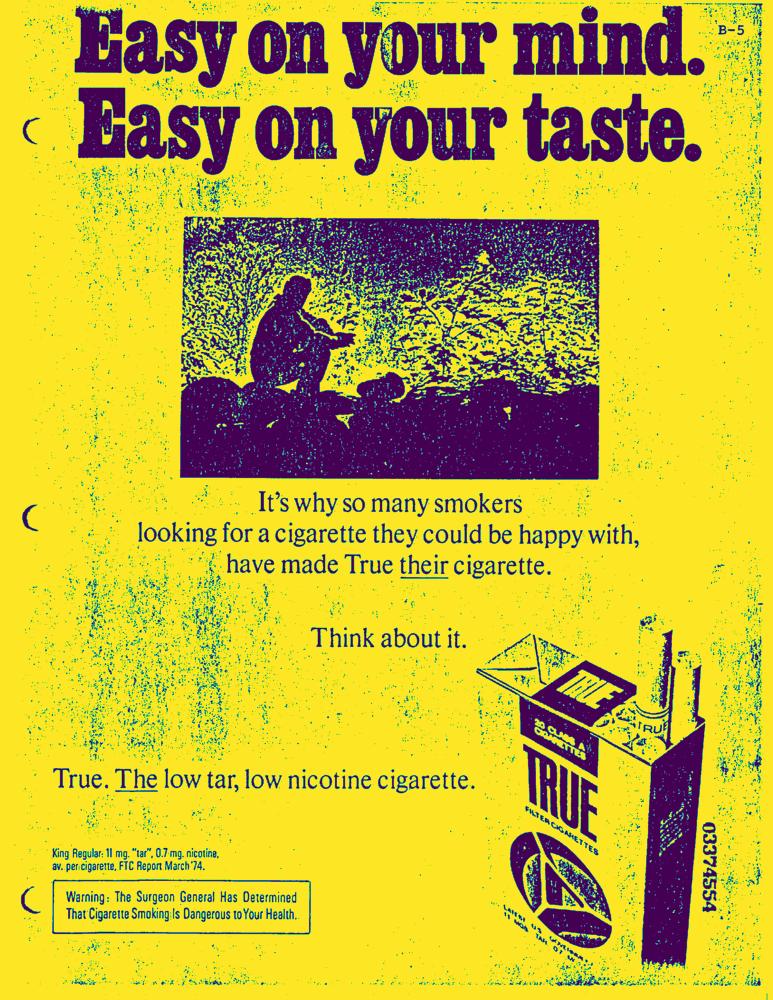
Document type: AD